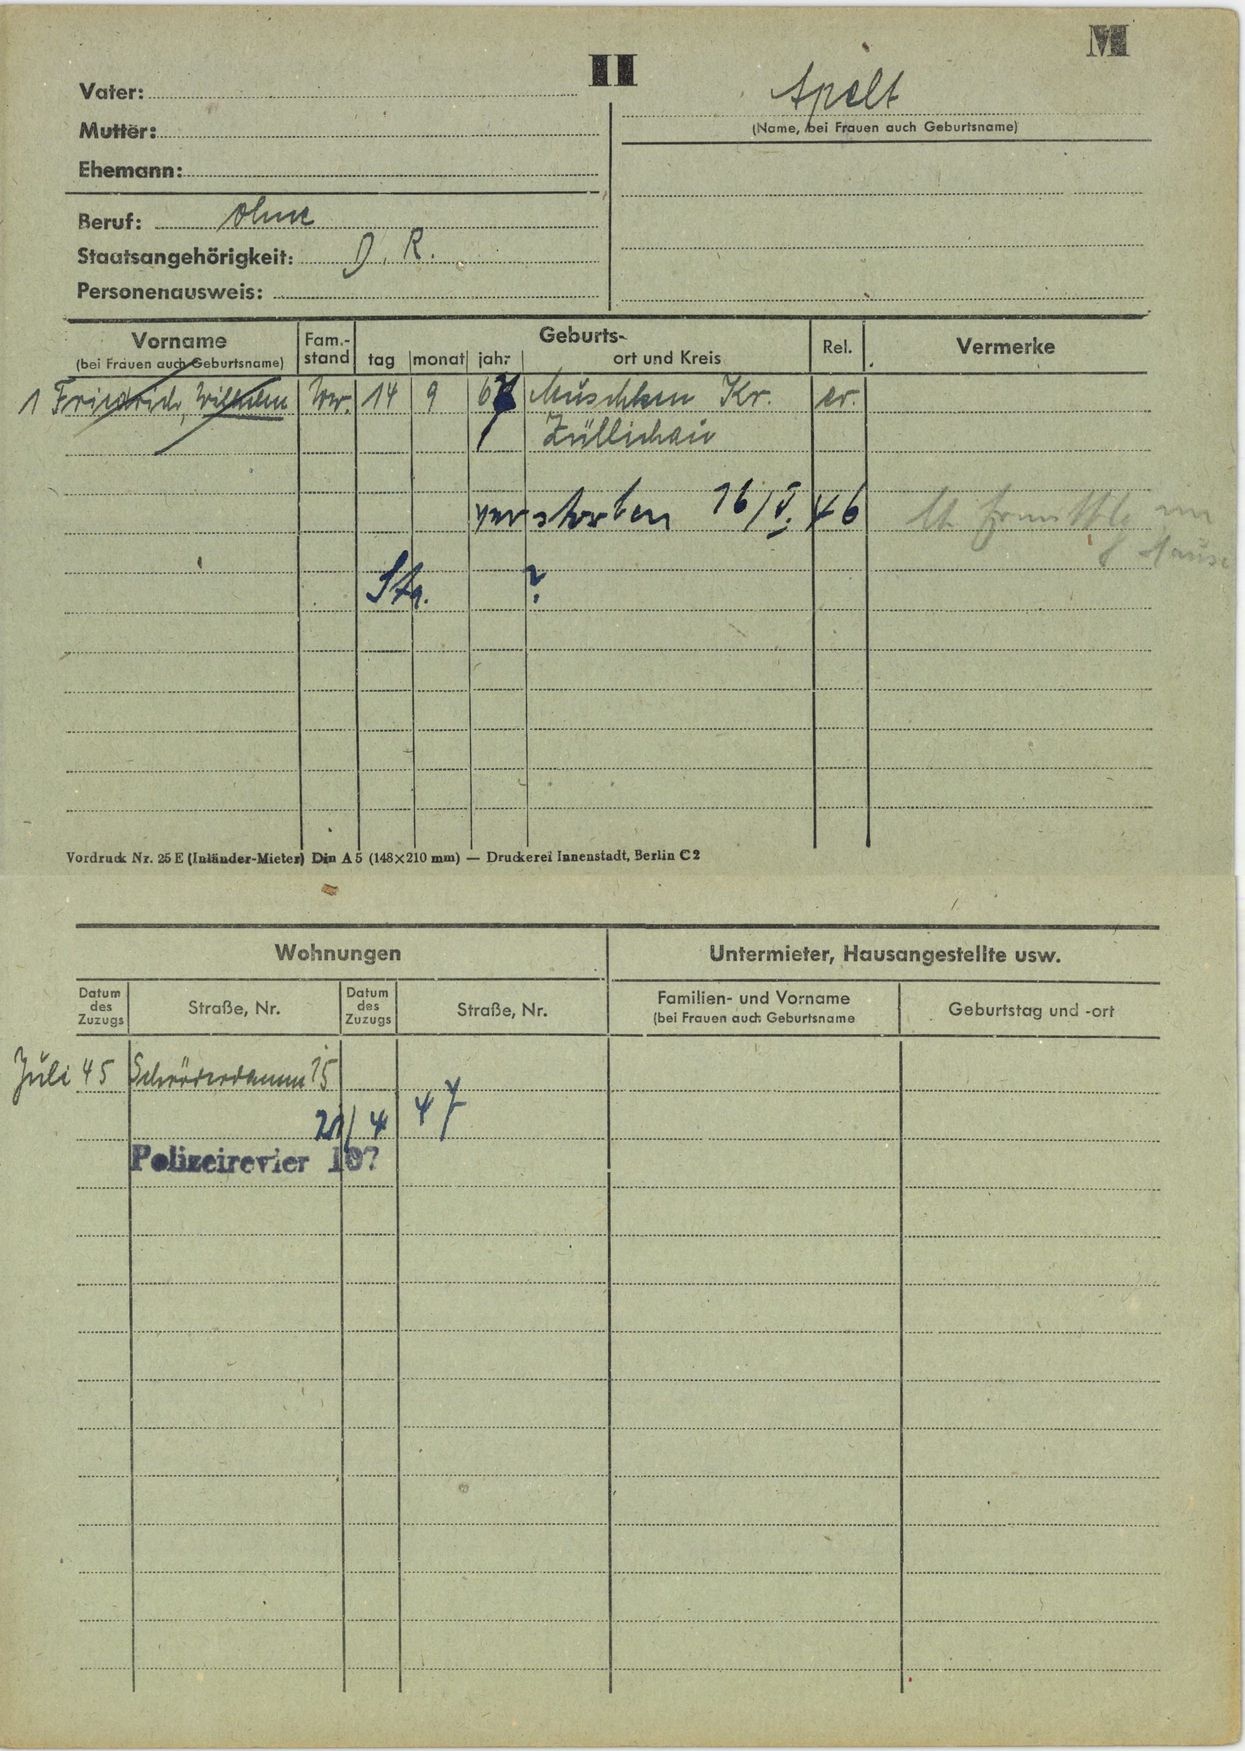
Apelt